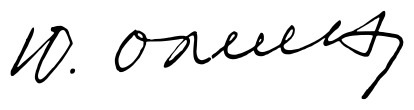
Signature of: yury olesha